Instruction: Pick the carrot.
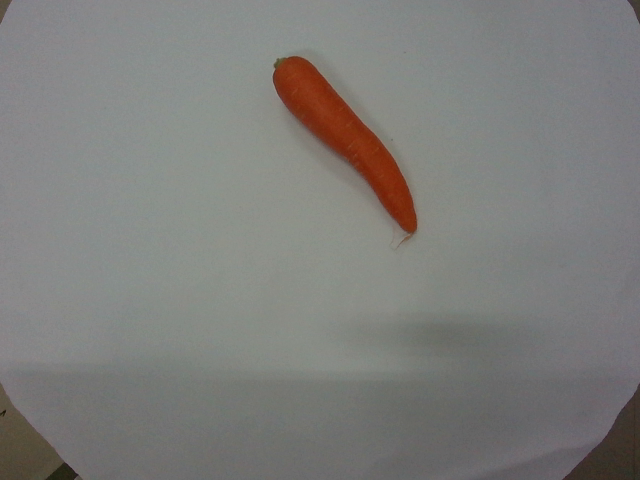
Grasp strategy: vertical